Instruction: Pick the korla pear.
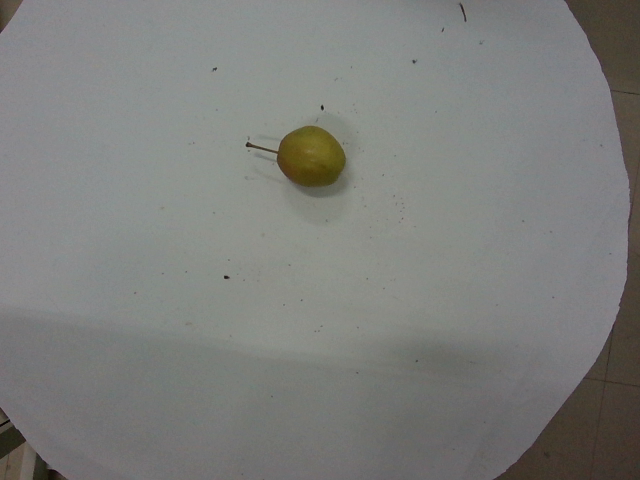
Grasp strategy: vertical